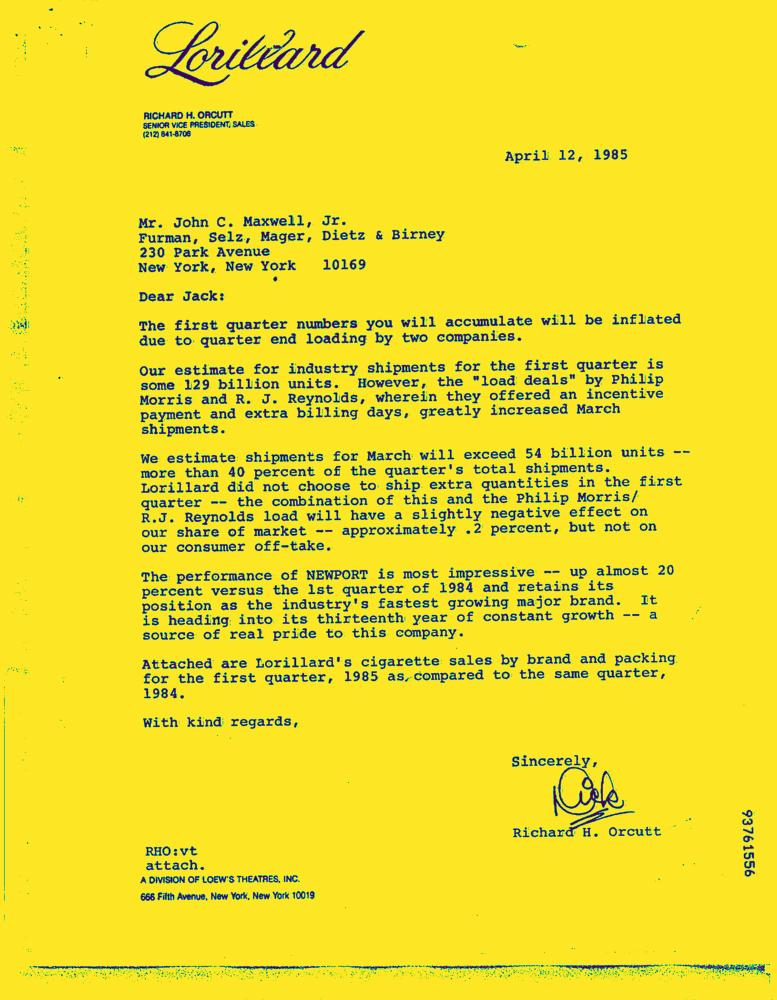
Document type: Letter-Doc